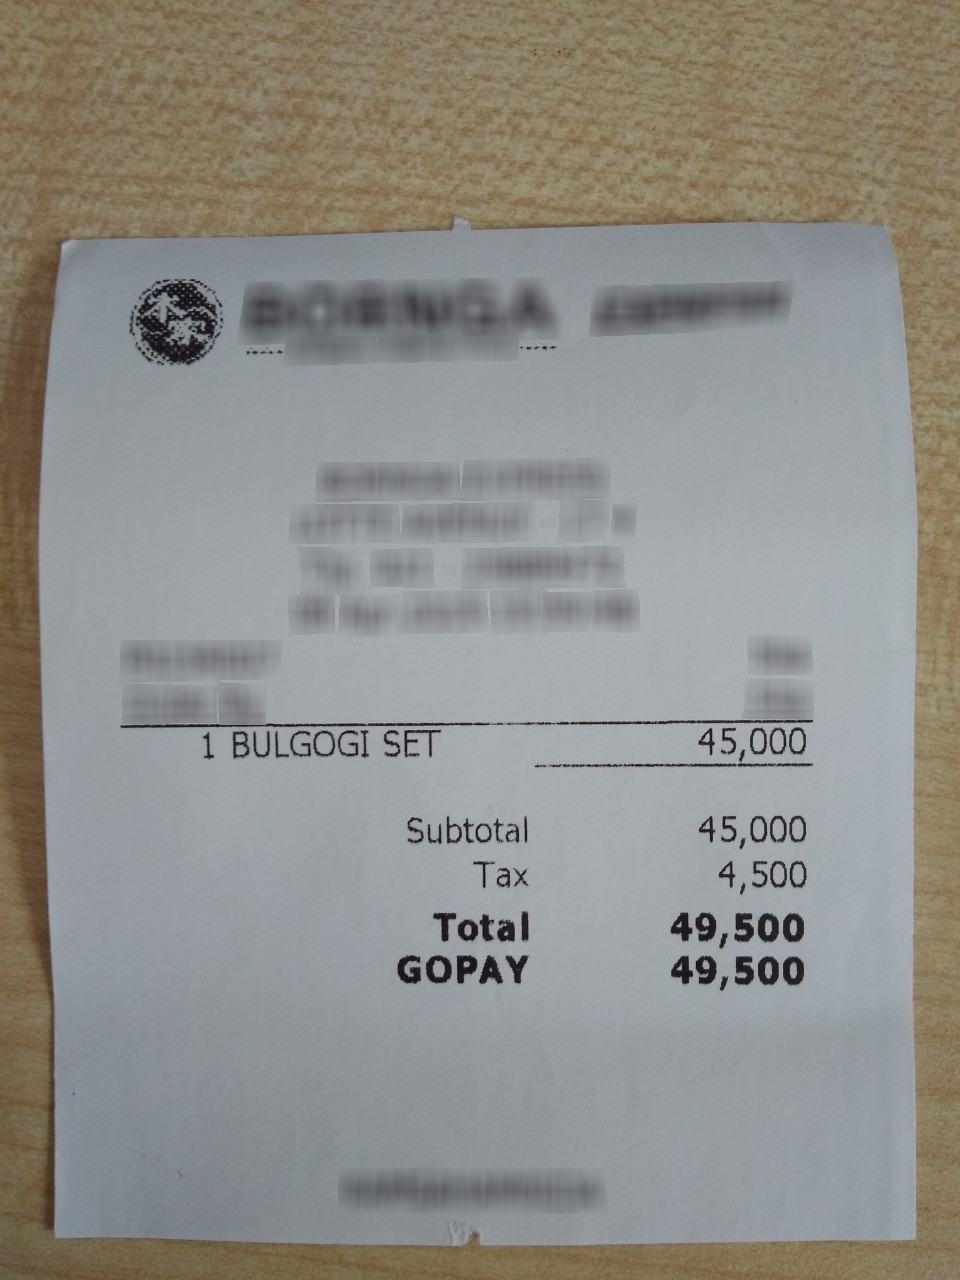
Number of items: 3
Subtotal: 45,000
Tax: 4,500
Total: 49,500
OCR text regions:
text: BULGOGI
text: SET
text: 1
text: 45,000
text: Subtotal
text: 45,000
text: Tax
text: 4,500
text: Total
text: 49,500
text: GOPAY
text: 49,500